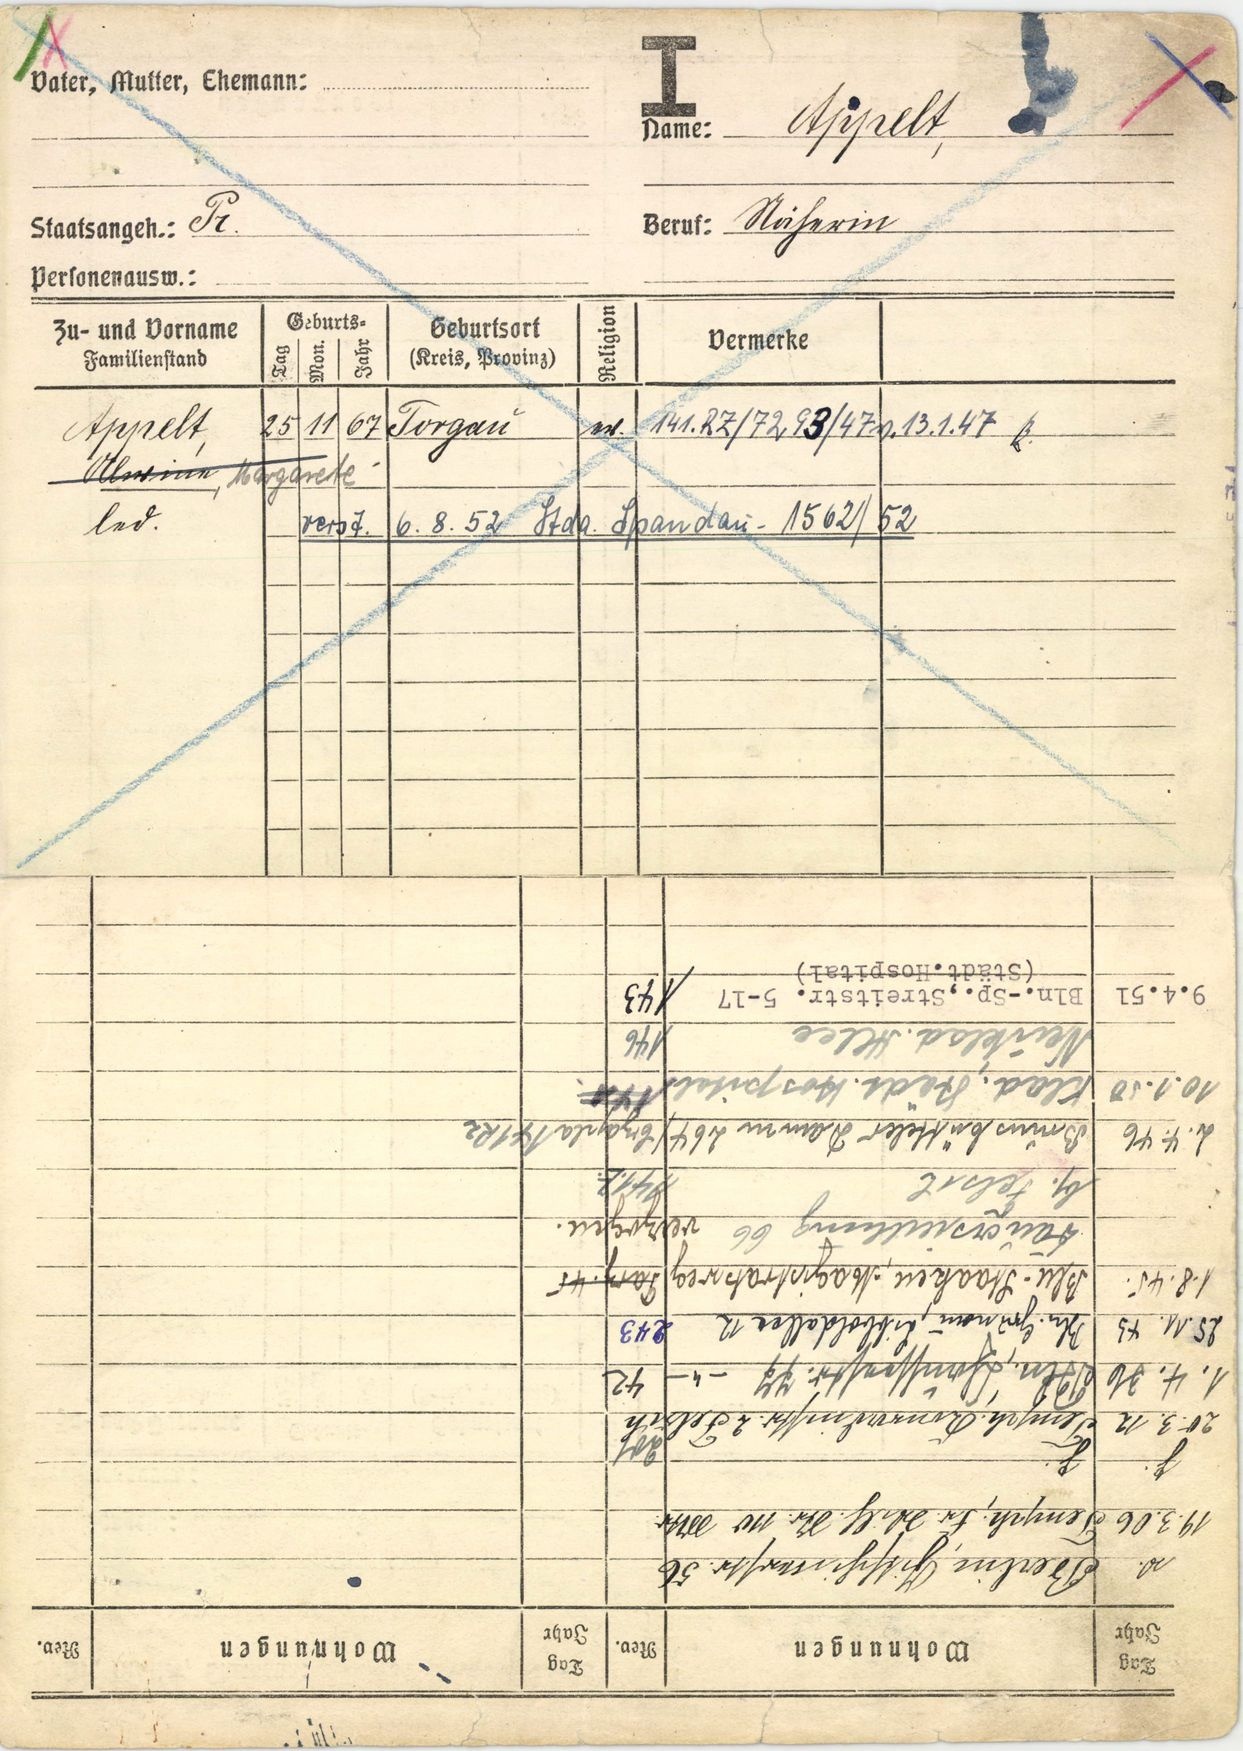
Appelt